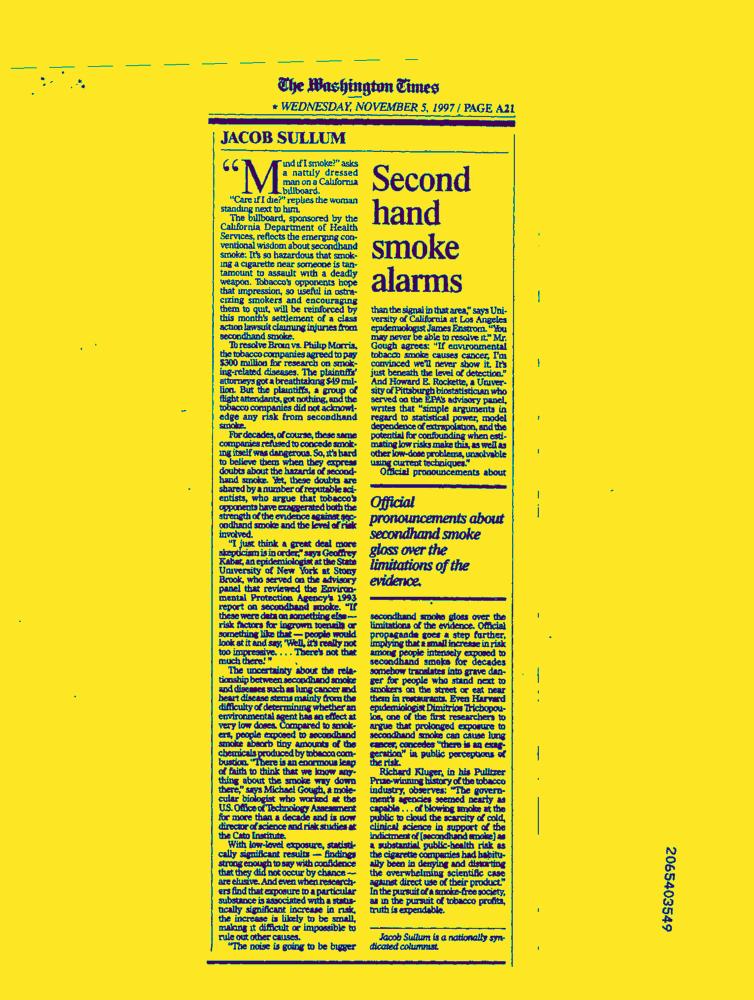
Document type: News-Article